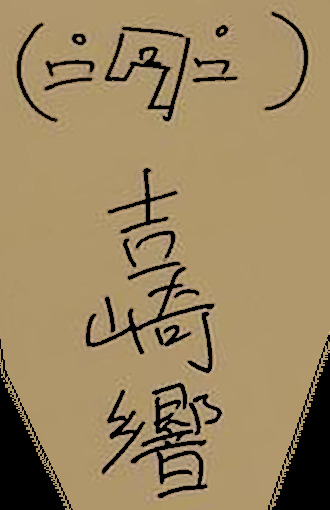
Signature of: hibiki yoshizaki